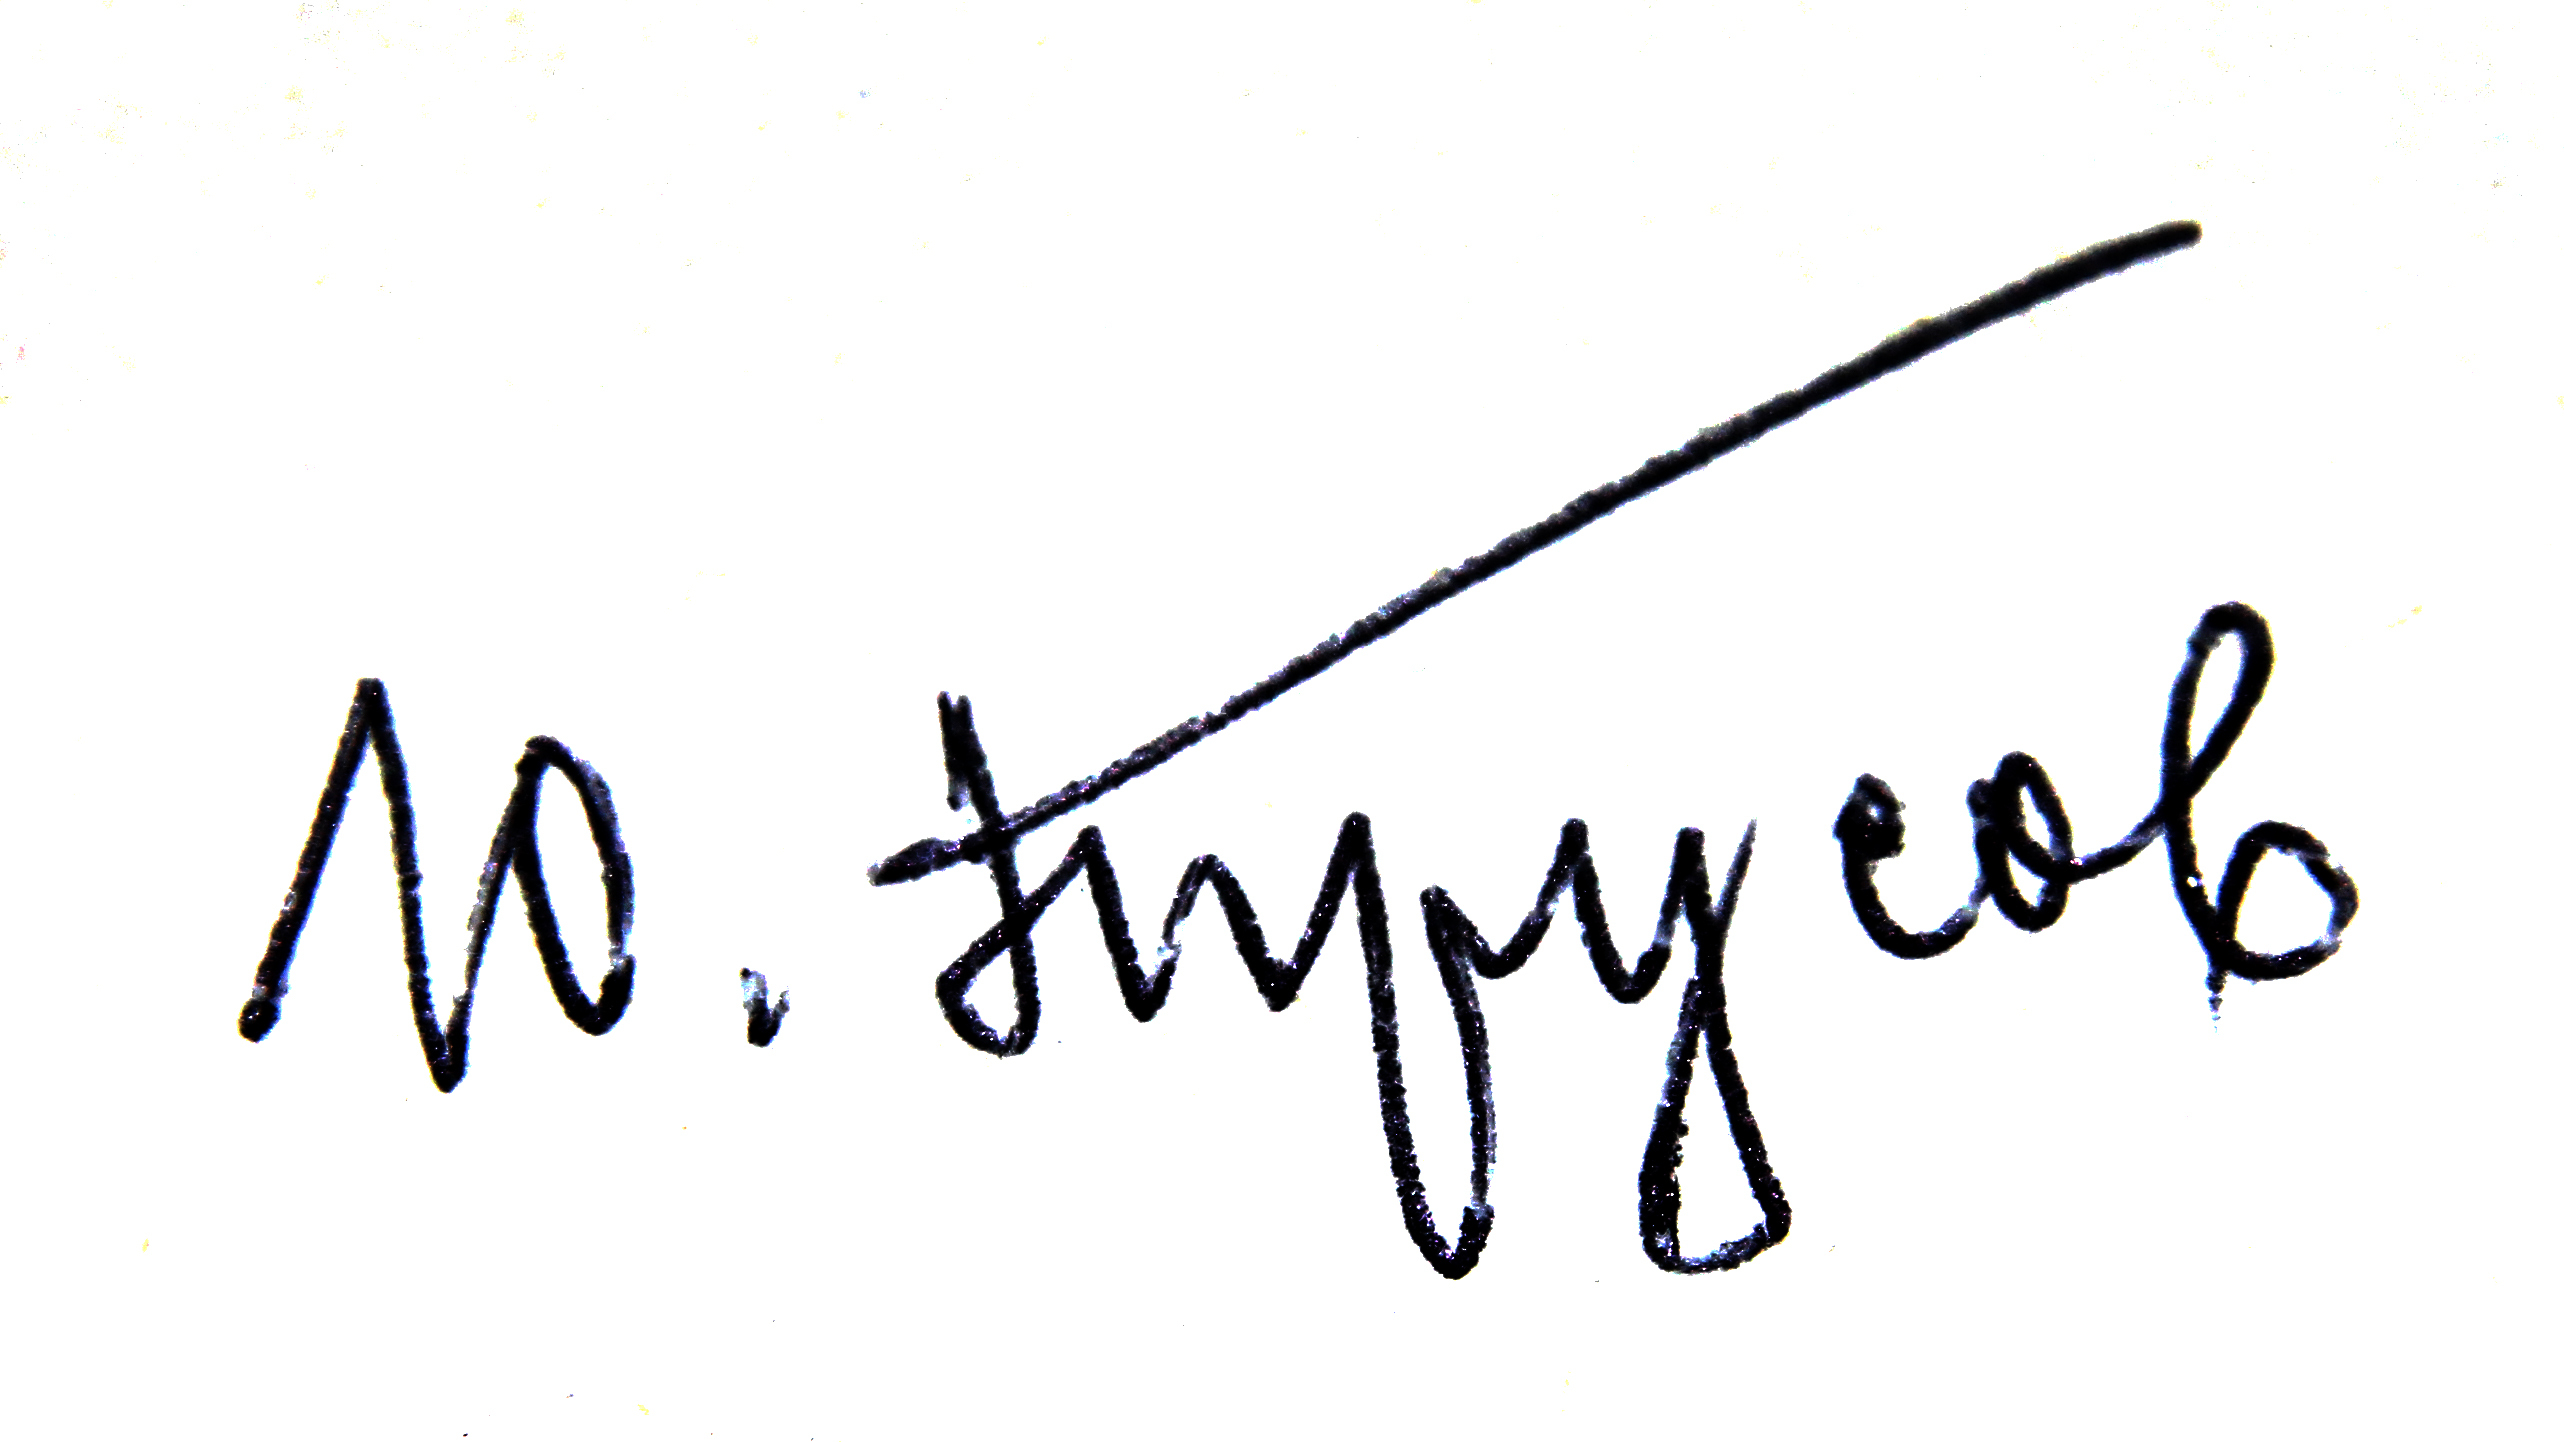
Signature of: yury trusov